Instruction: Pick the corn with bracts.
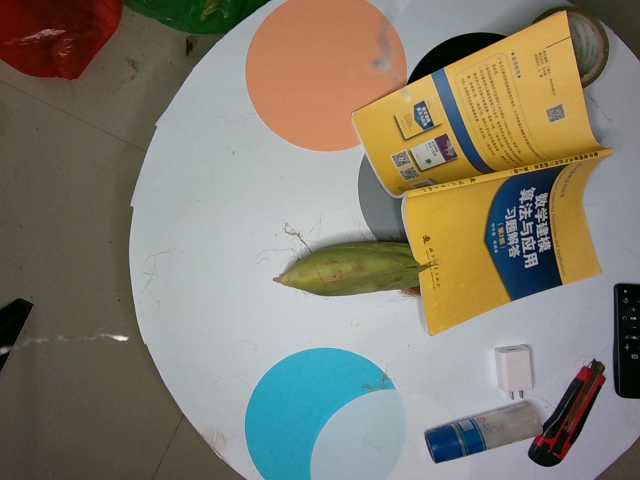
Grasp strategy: vertical